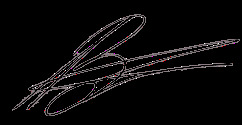
Signature of: aleksandr zakharchenko